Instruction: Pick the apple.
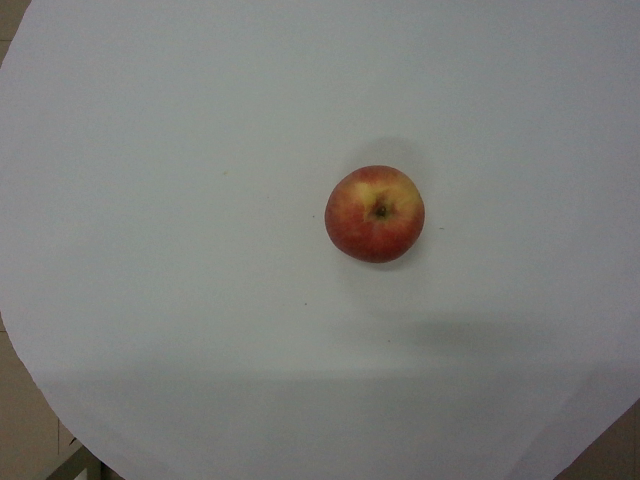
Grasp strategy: vertical